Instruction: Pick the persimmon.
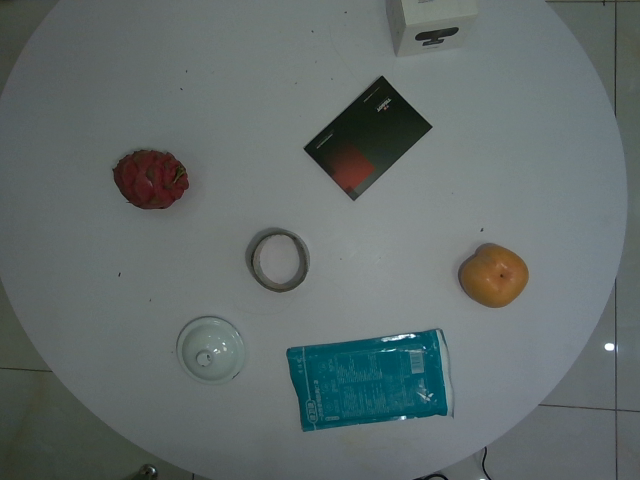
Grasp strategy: vertical